Retrieve the amount in words, amount in figures, name of the payee, date on the cheque, and the bank name from the image.
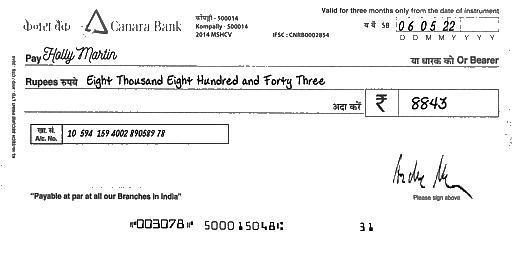
amt_in_words: Eight Thousand Eight Hundred and Forty Three
amt_in_figures: 8843
payee_name: Holly Martin
bank_name: Canara Bank
cheque_date: 06/05/22